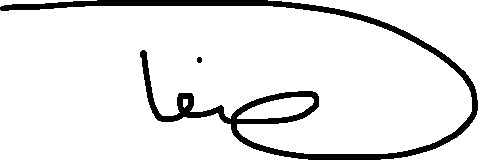
Signature of: mohamad safa